Question: What type of tax is indicated in the document, personal property or real estate?
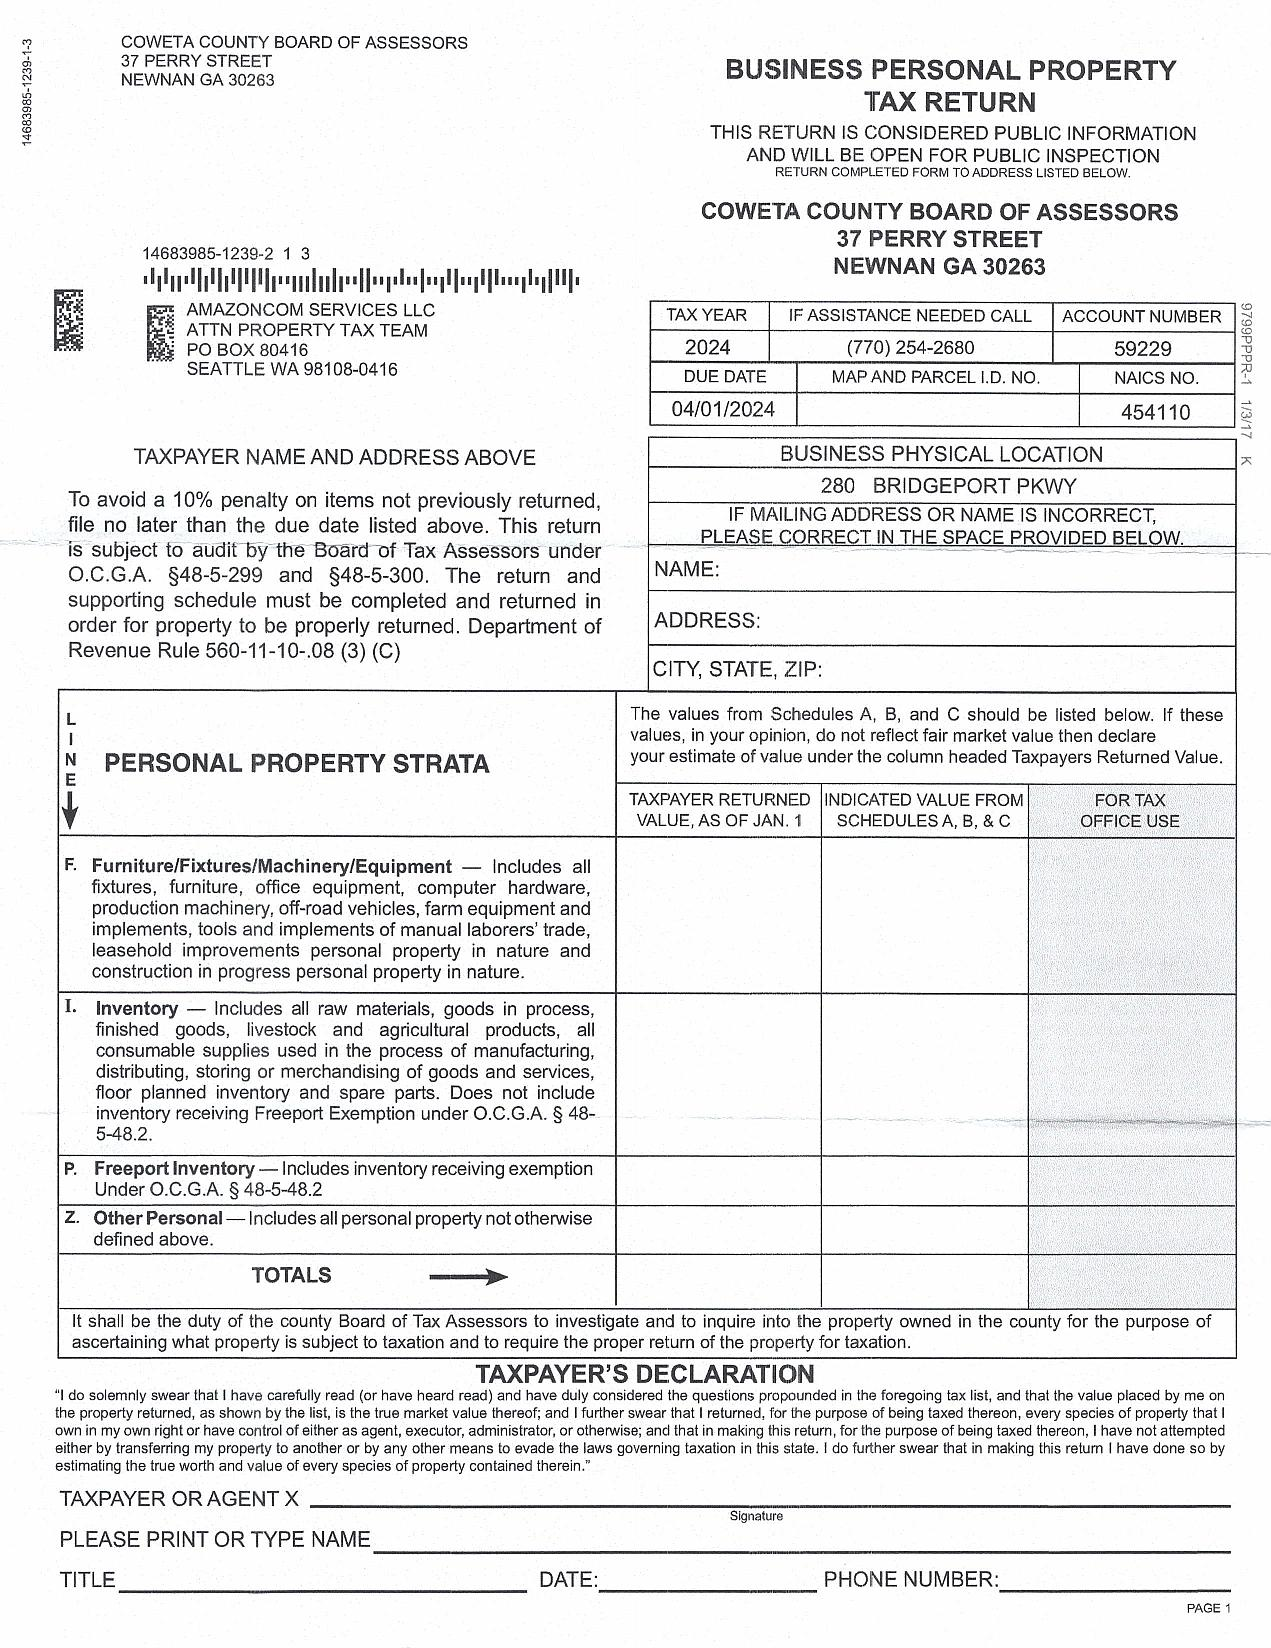
Answer: "BUSINESS PERSONAL PROPERTY TAX RETURN"